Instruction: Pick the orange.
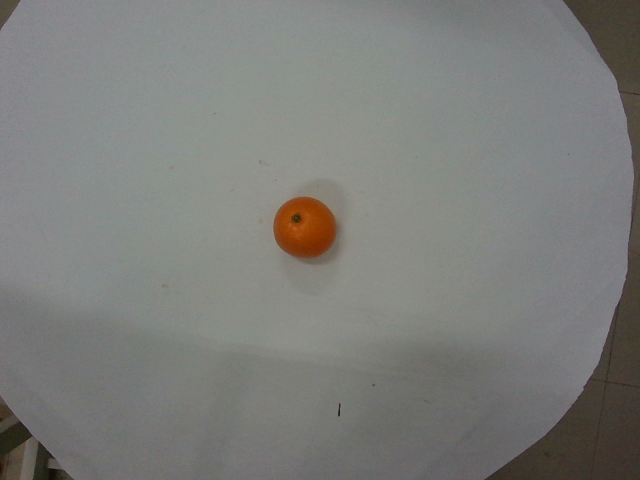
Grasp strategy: vertical